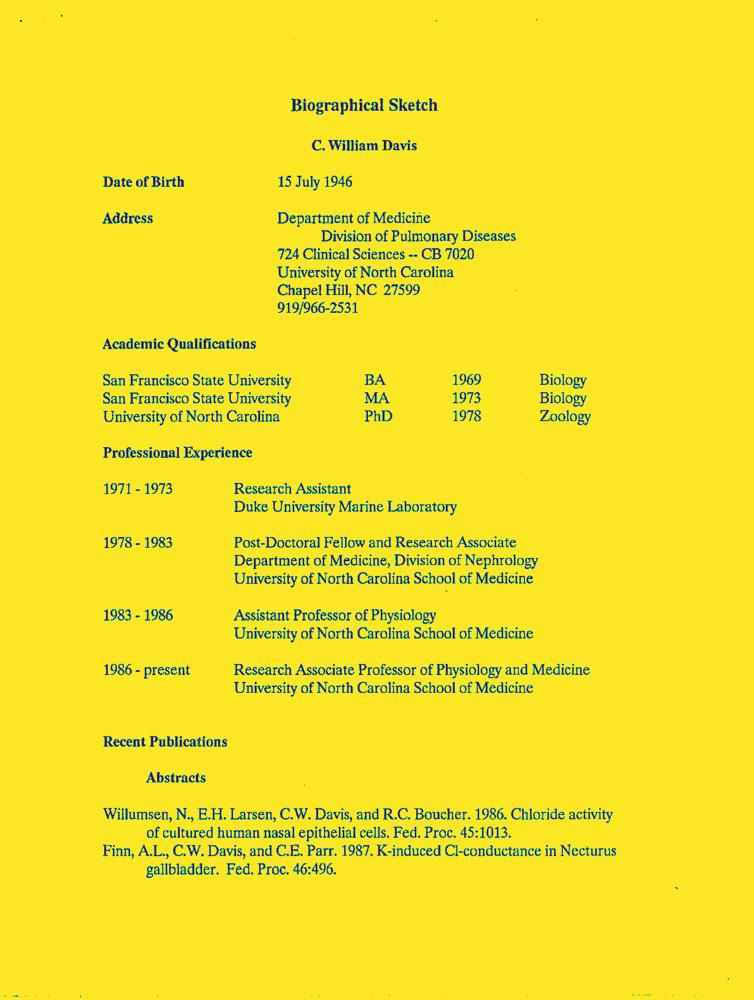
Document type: Resume-Doc